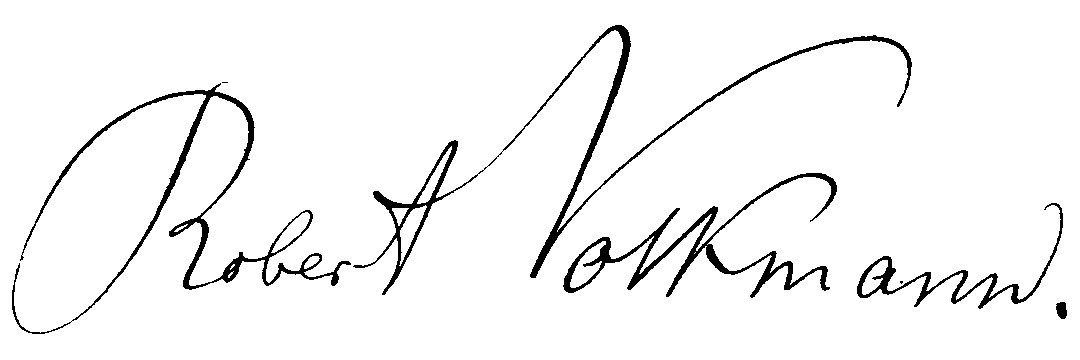
Signature of: robert volkmann